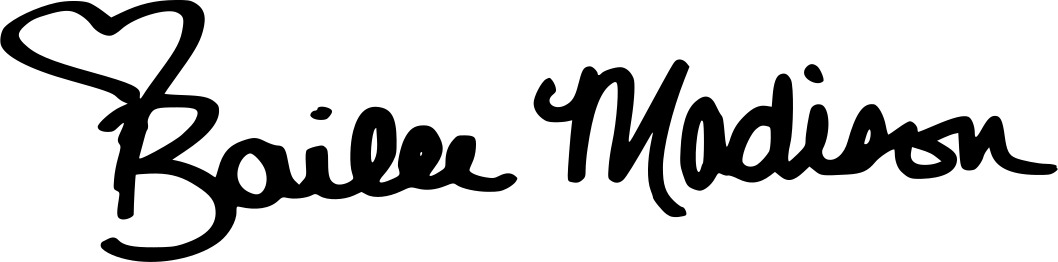
Signature of: bailee madison